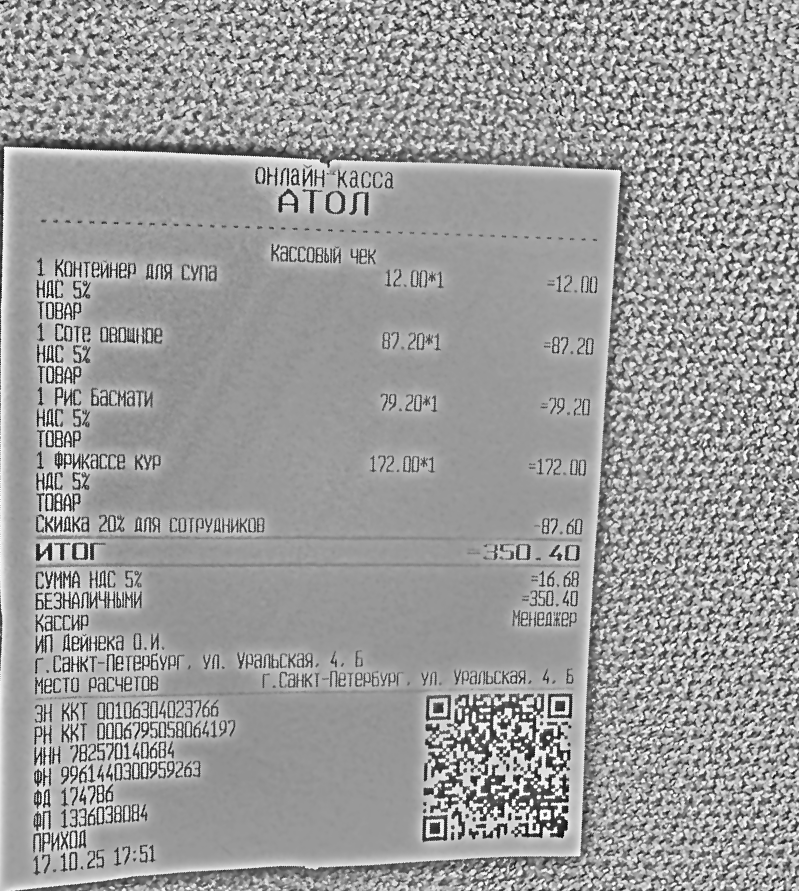
Продавец: ИП ДЕЙНЕКА О.И.
Дата: 17.10.25 17:51
Товары: Контейнер для супа; Соте овощное; Рис Басмати; Фрикассе кур; Скидка 20% для чотрудников
Количество: 1; 1; 1; 1; не указано
Цена: 12.00; 87.20; 79.20; 172.00; не указано
Сумма: 12.00; 87.20; 79.20; 172.00; -87.60
Итого: 350.40